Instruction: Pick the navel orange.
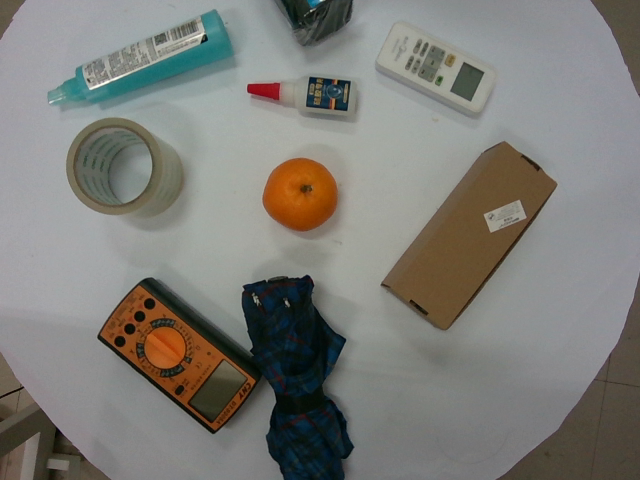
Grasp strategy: vertical